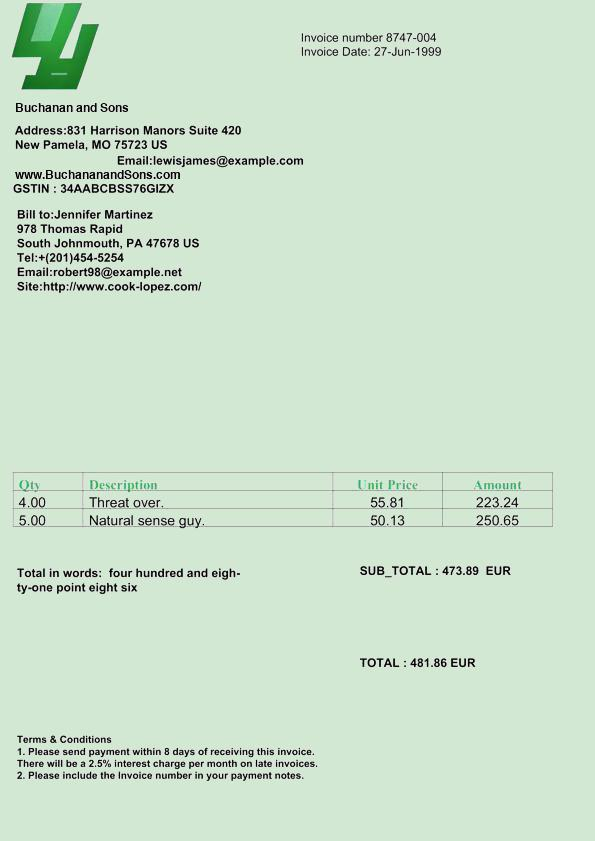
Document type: Invoice